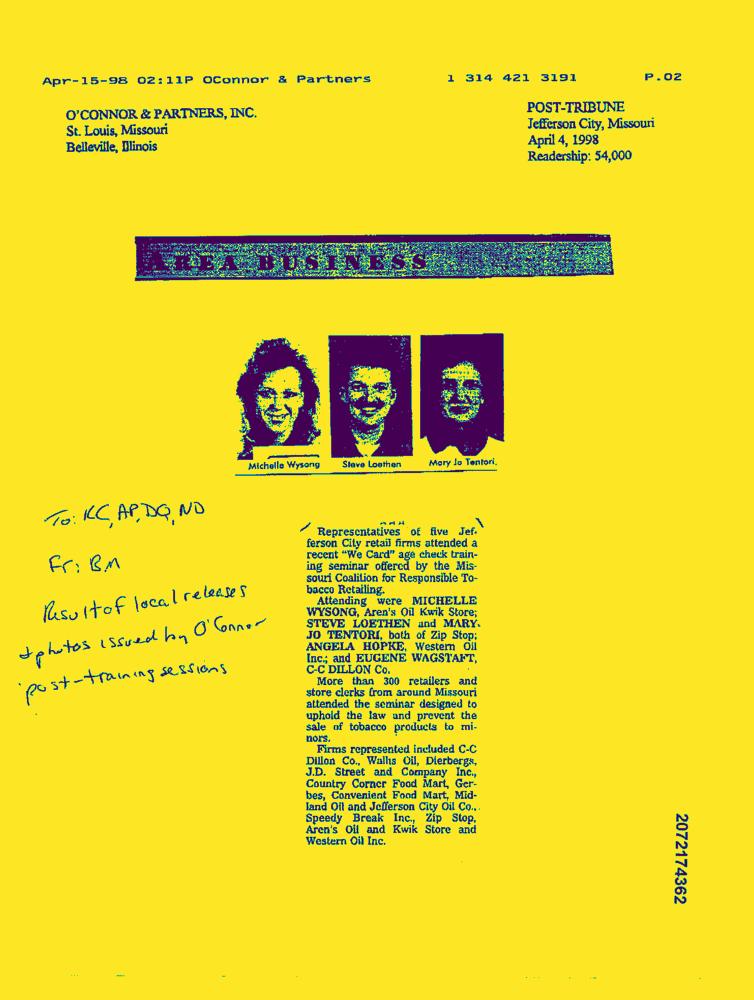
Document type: News-Article